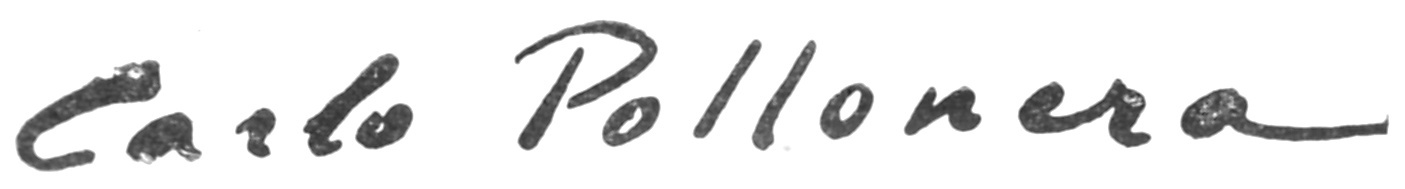
Signature of: carlo pollonera